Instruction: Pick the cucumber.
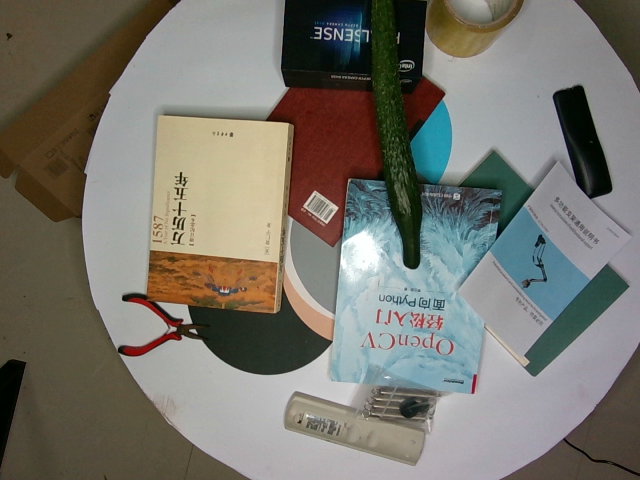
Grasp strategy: vertical